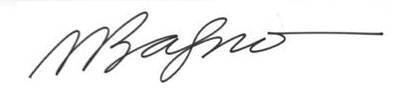
Signature of: marcos bagno